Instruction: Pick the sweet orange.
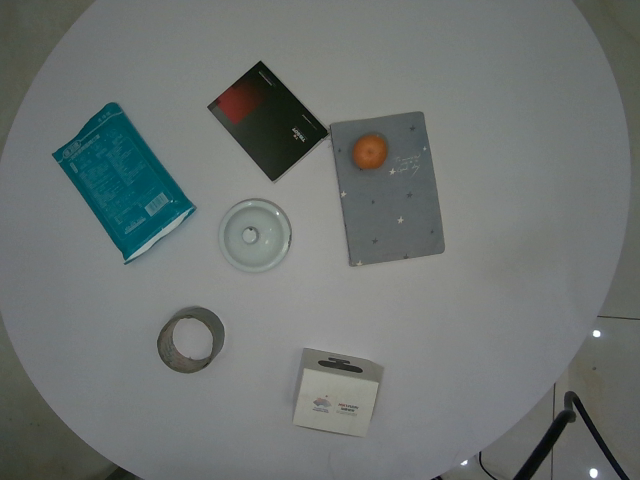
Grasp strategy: vertical